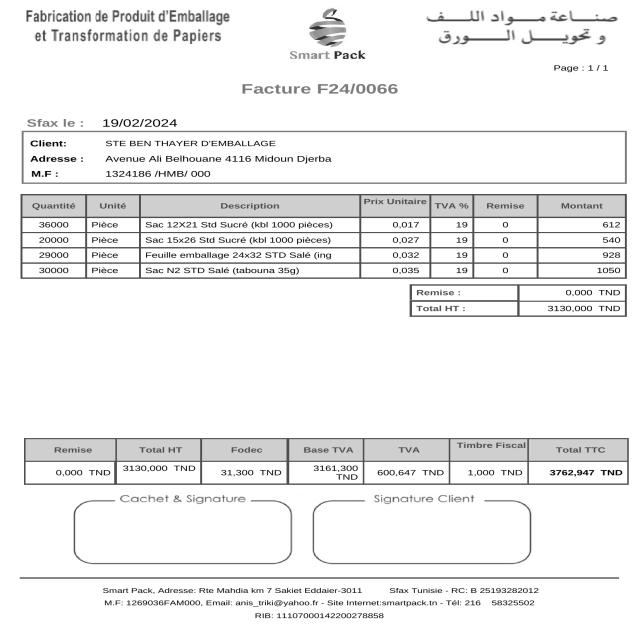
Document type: Invoice